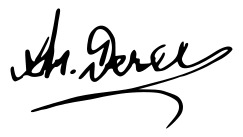
Signature of: andon dechev